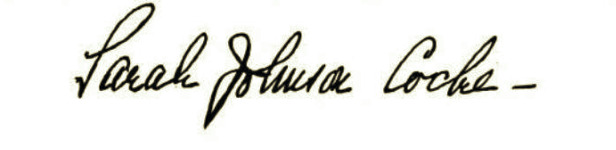
Signature of: sarah johnson cocke